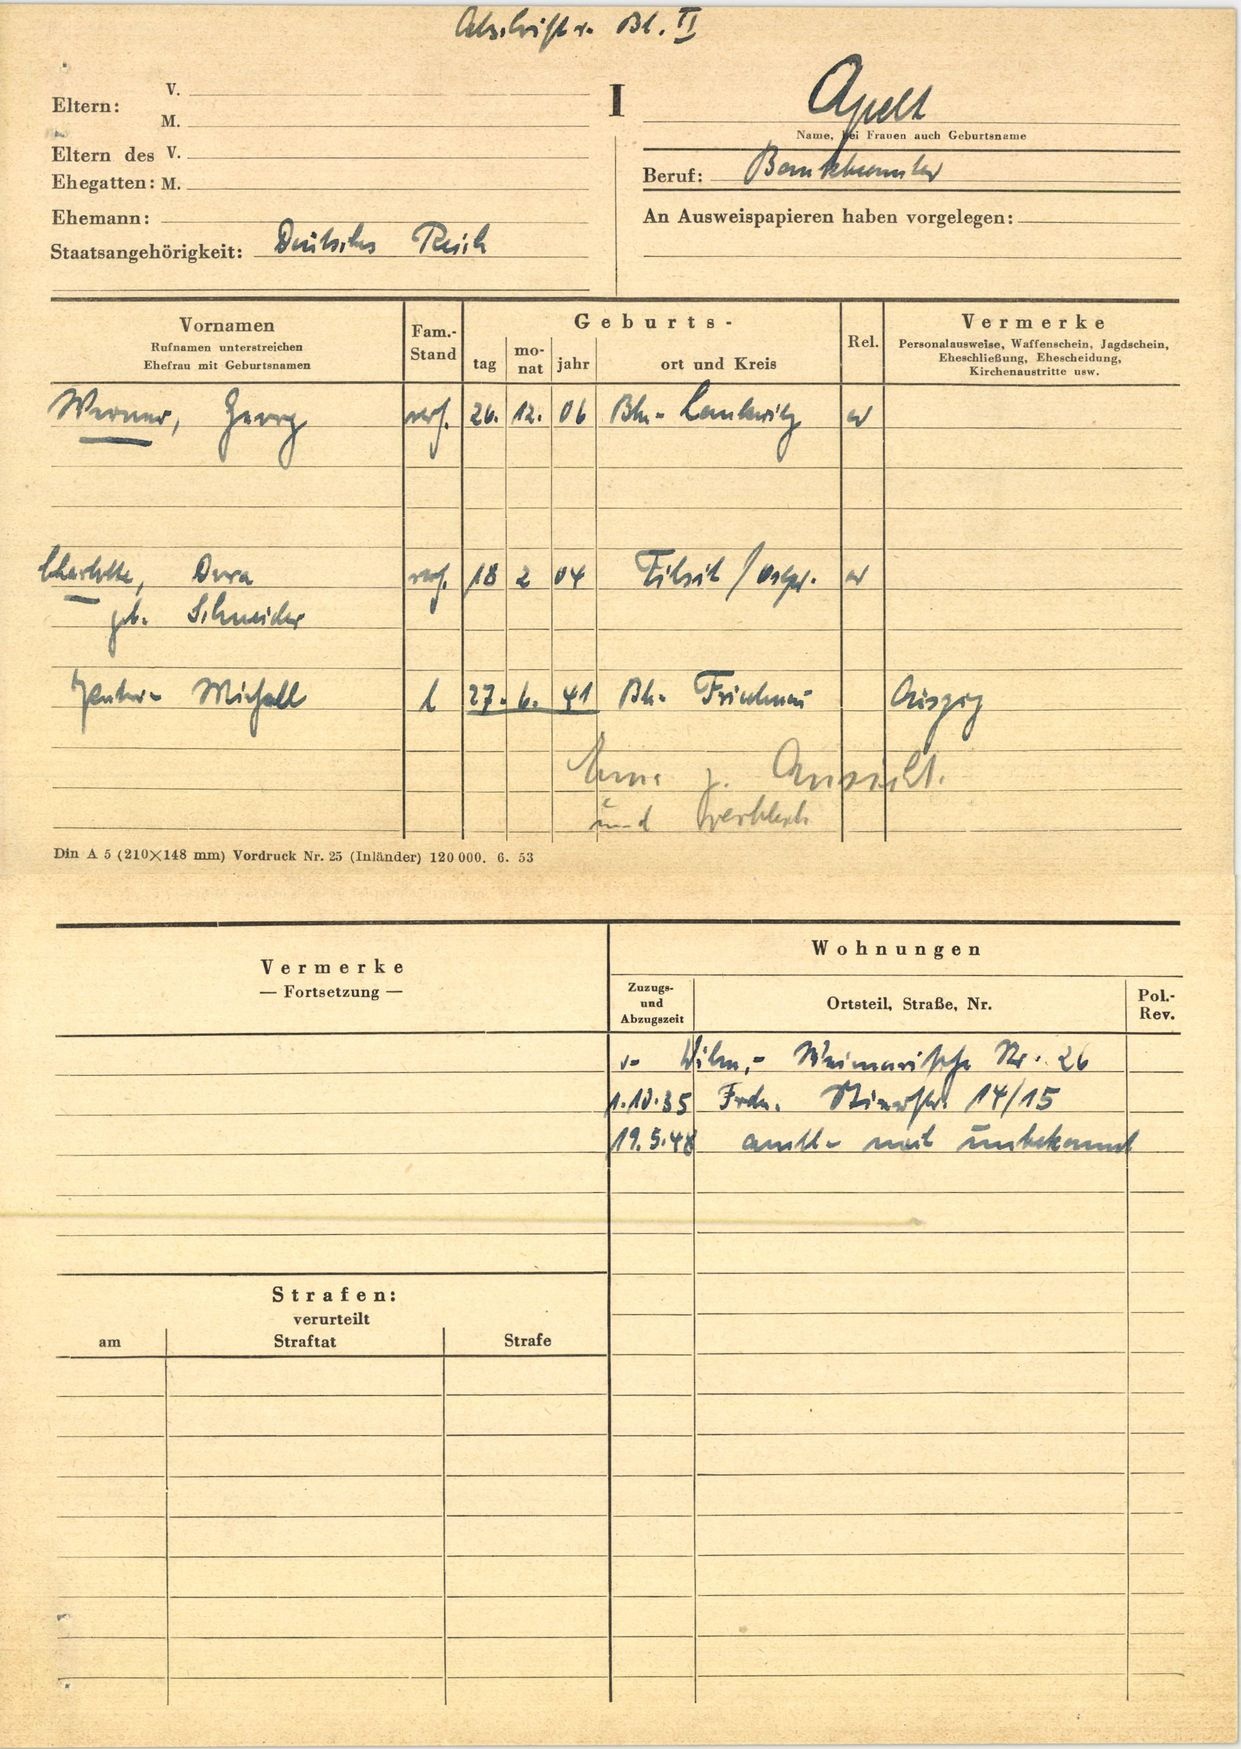
Apelt